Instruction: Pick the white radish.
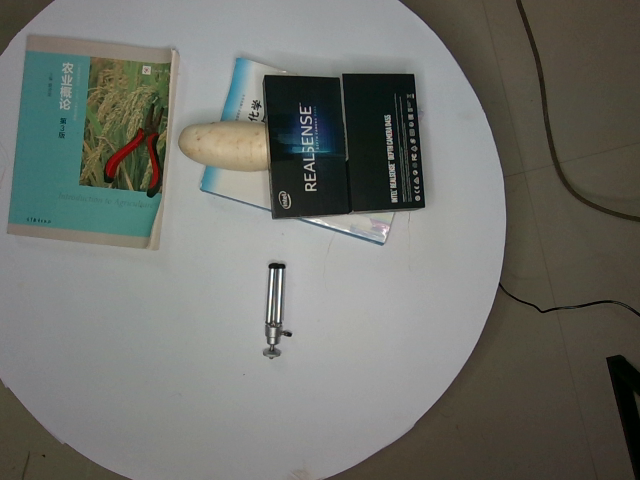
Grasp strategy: vertical